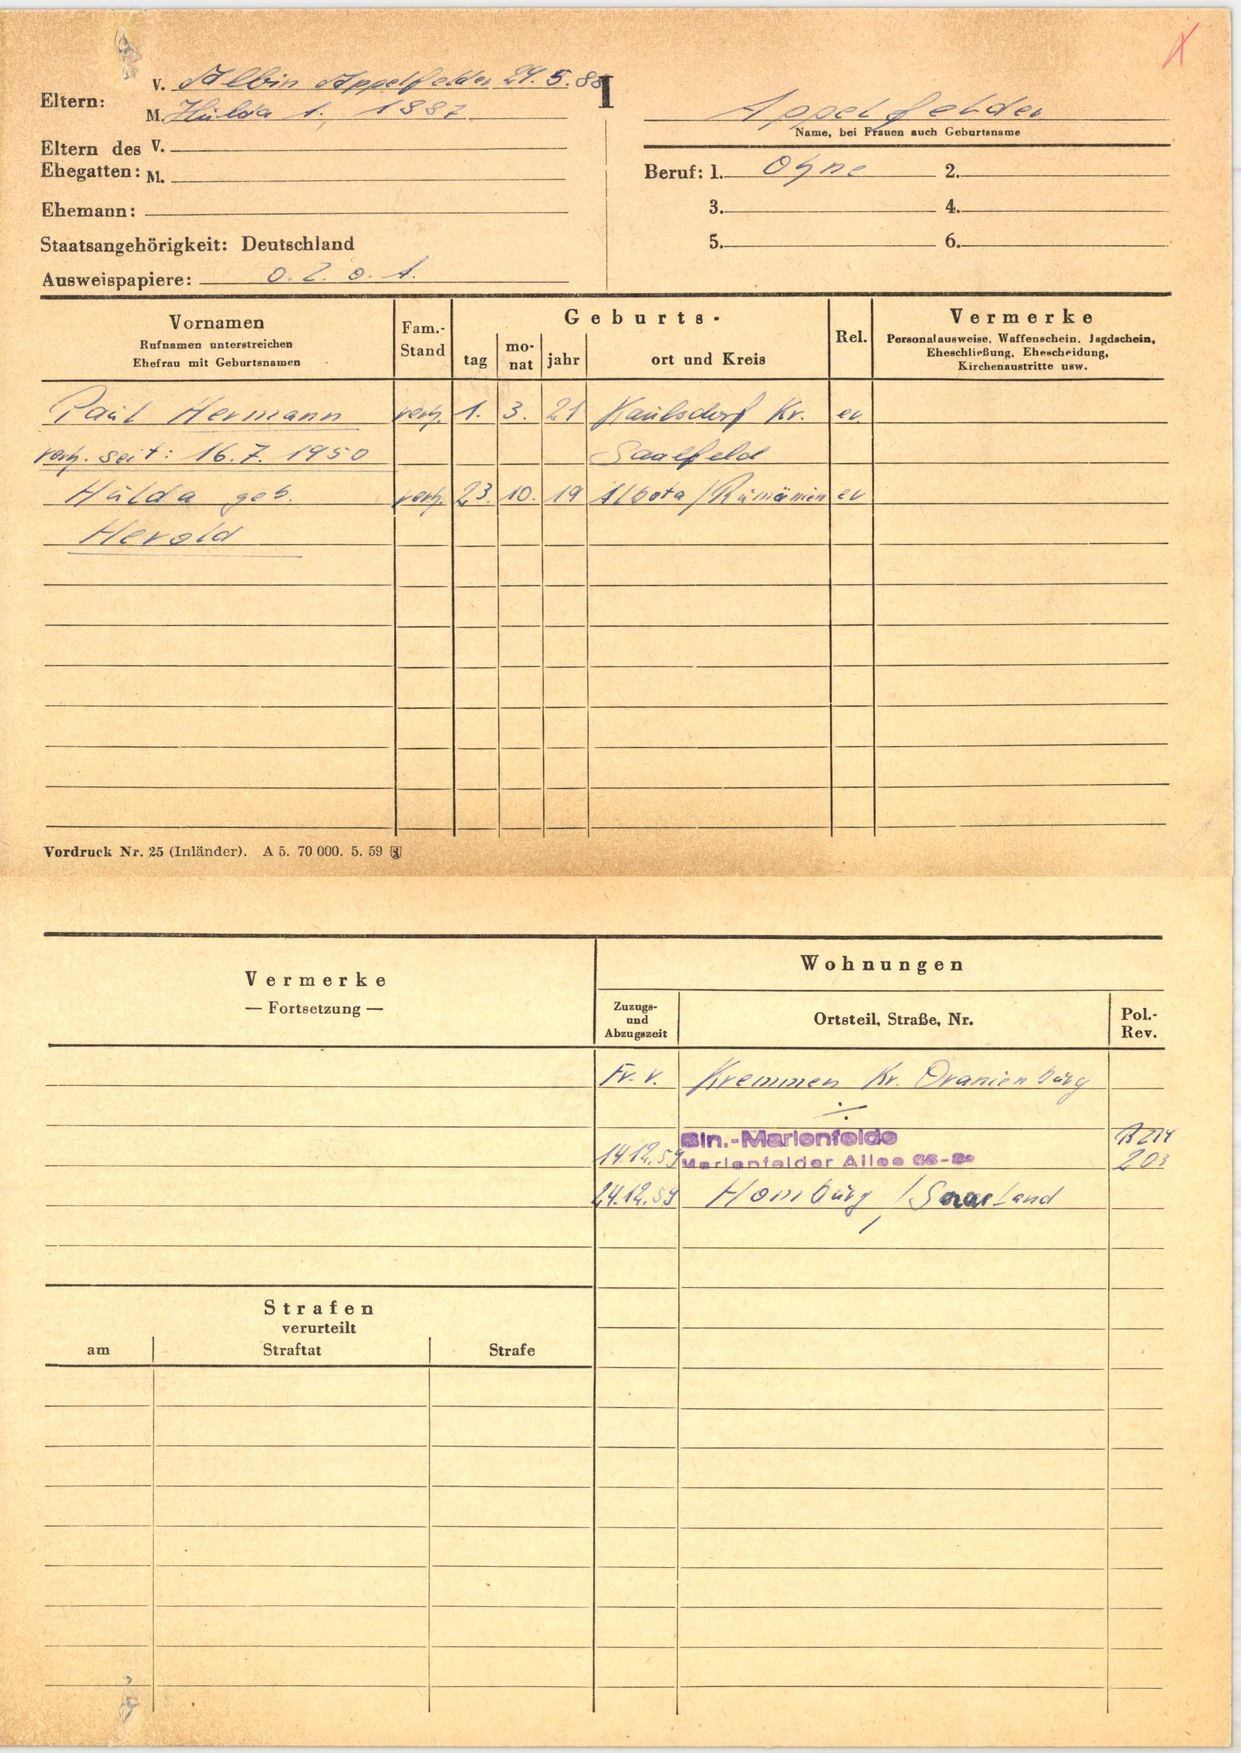
Appelfelder